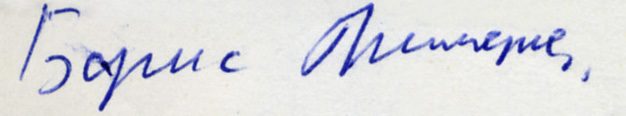
Signature of: boris primerov